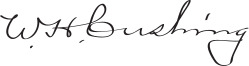
Signature of: william henry cushing